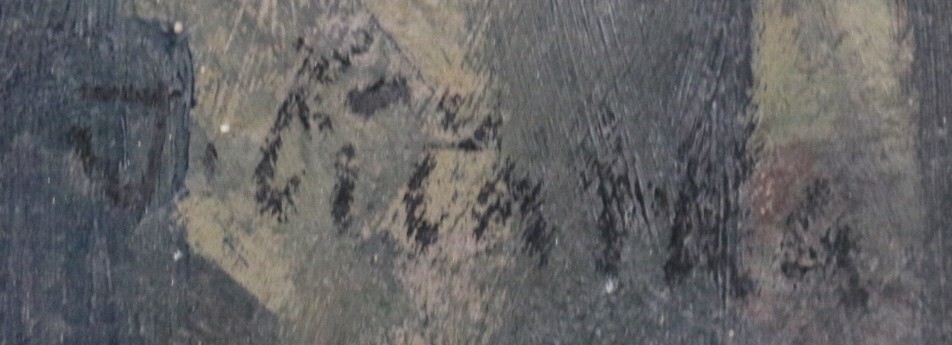
Signature of: jaromír čičatka